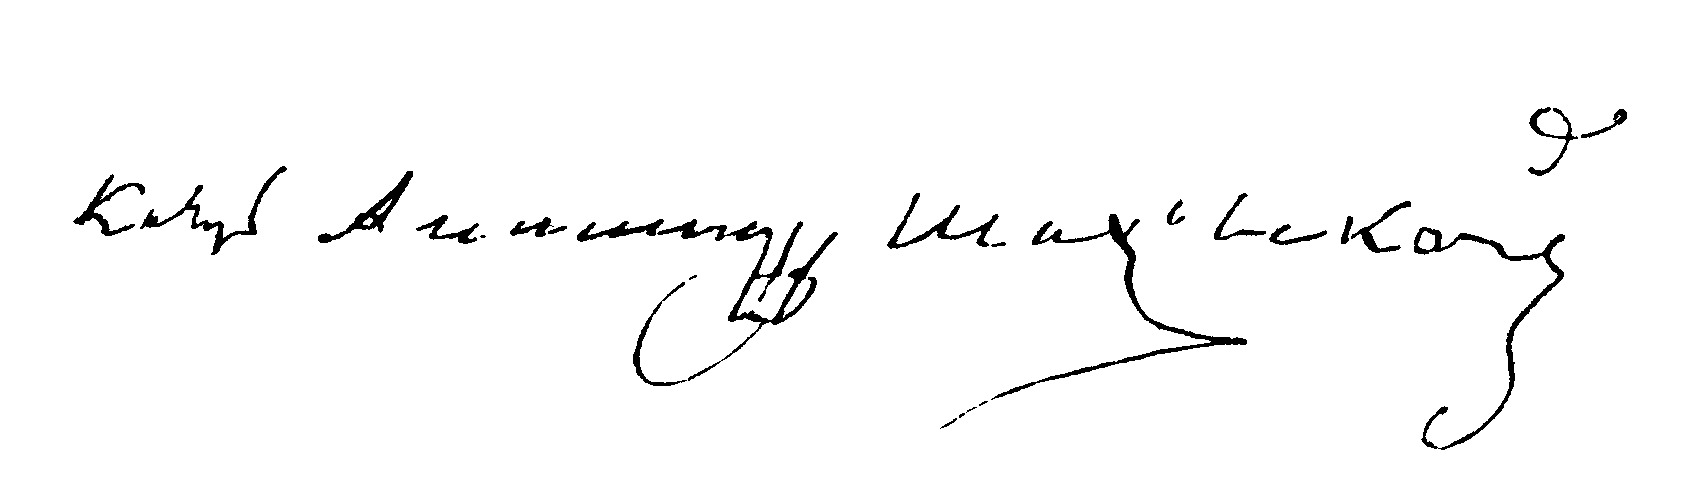
Signature of: alexander shakhovskoy